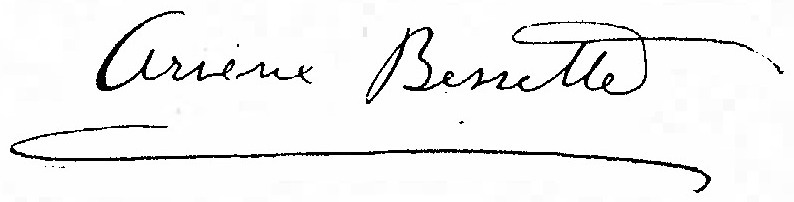
Signature of: arsène bessette